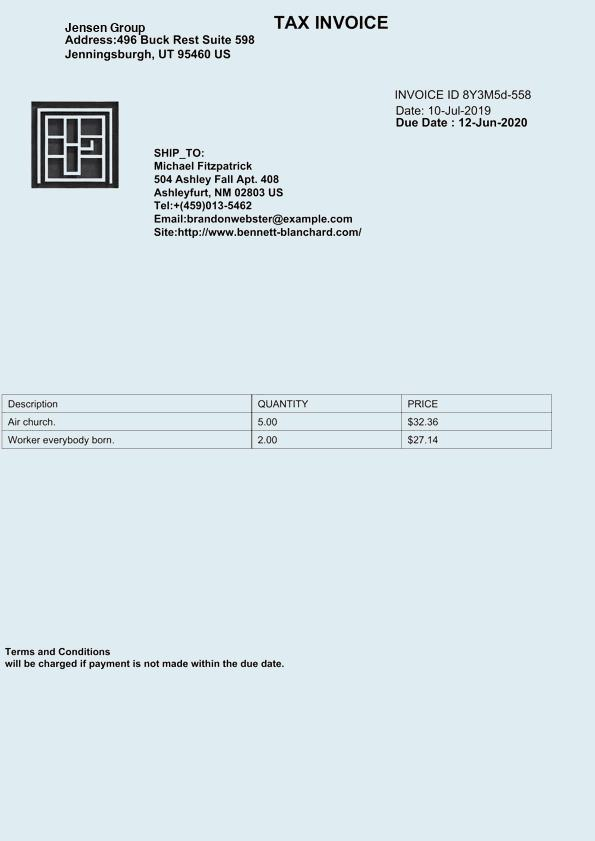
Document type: Invoice